Question: What is the filing due date as per the document?
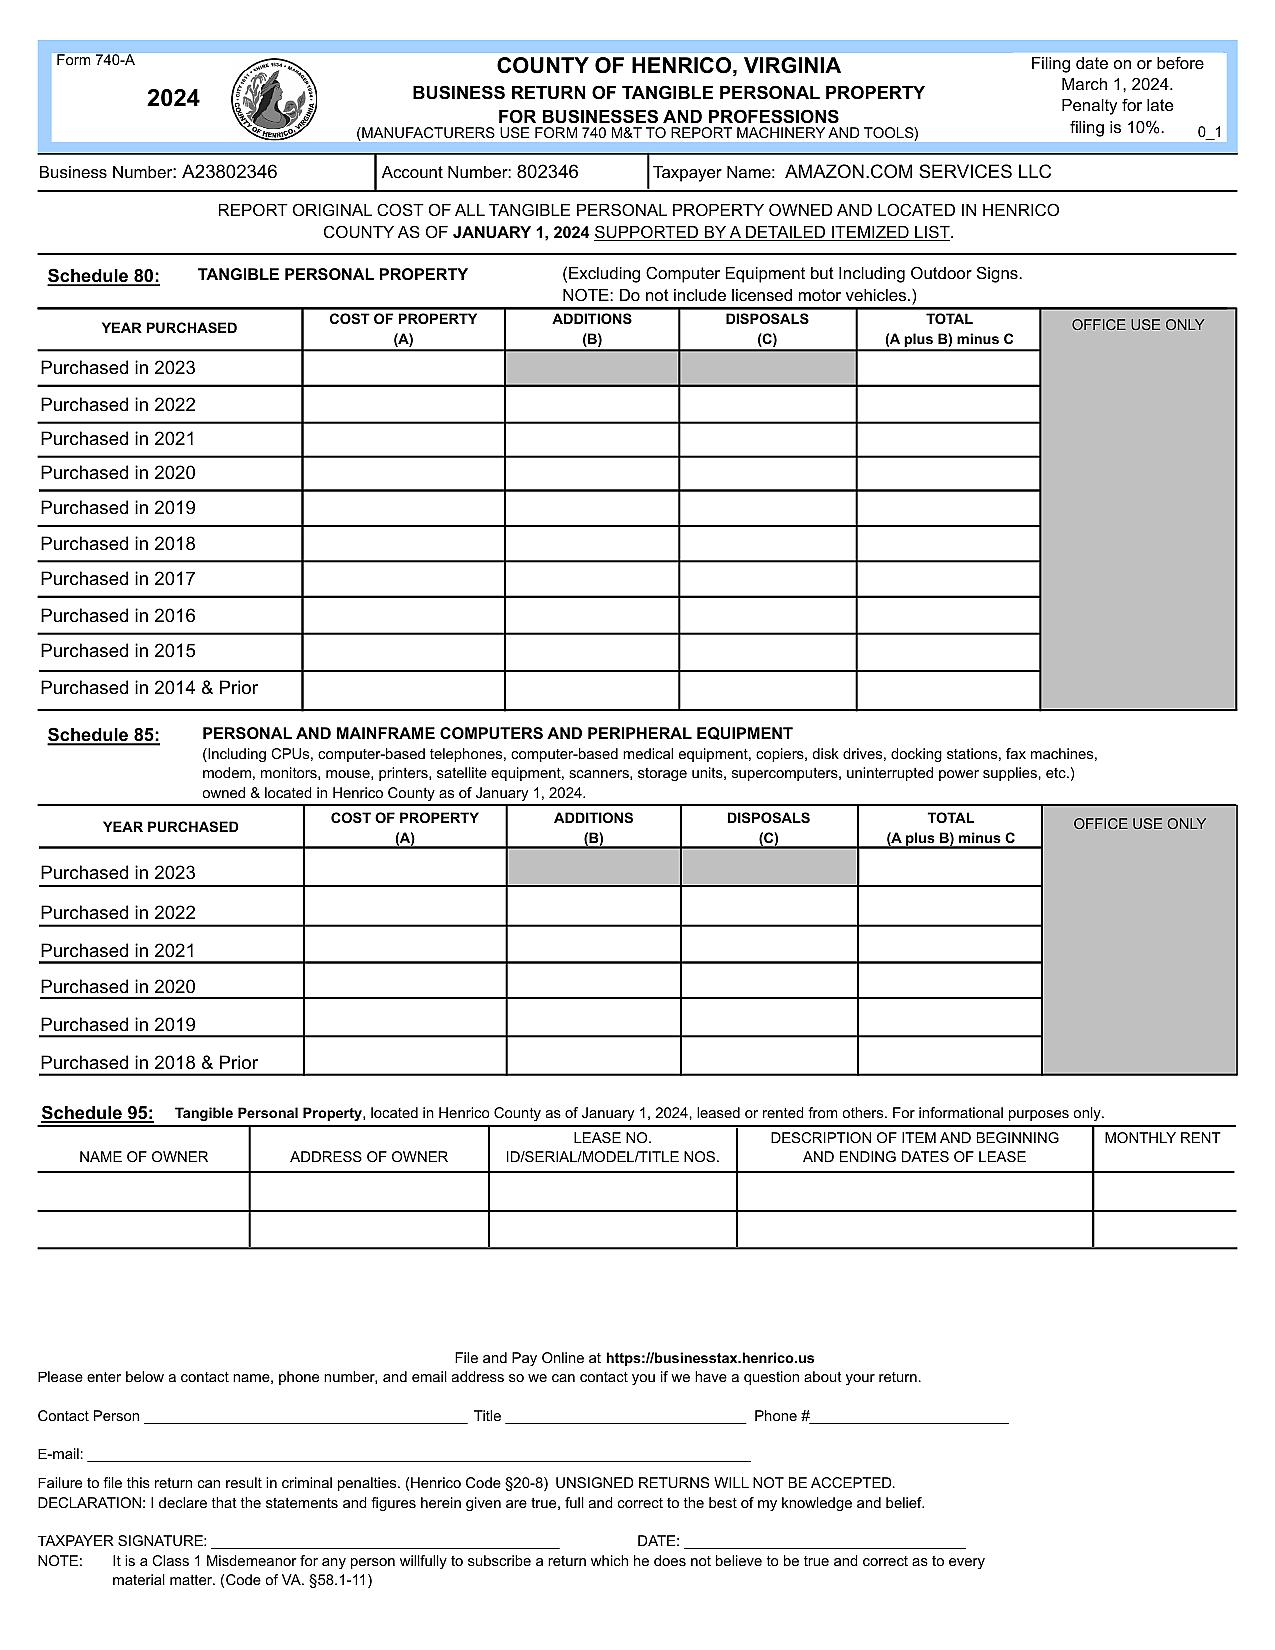
Answer: "1-Mar-24"